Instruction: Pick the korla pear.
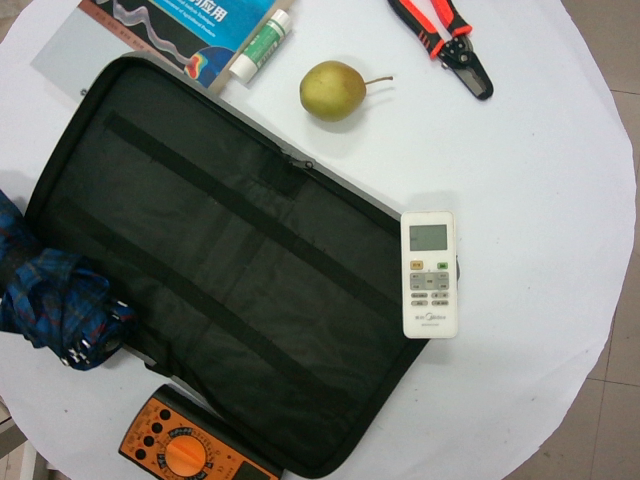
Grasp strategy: vertical